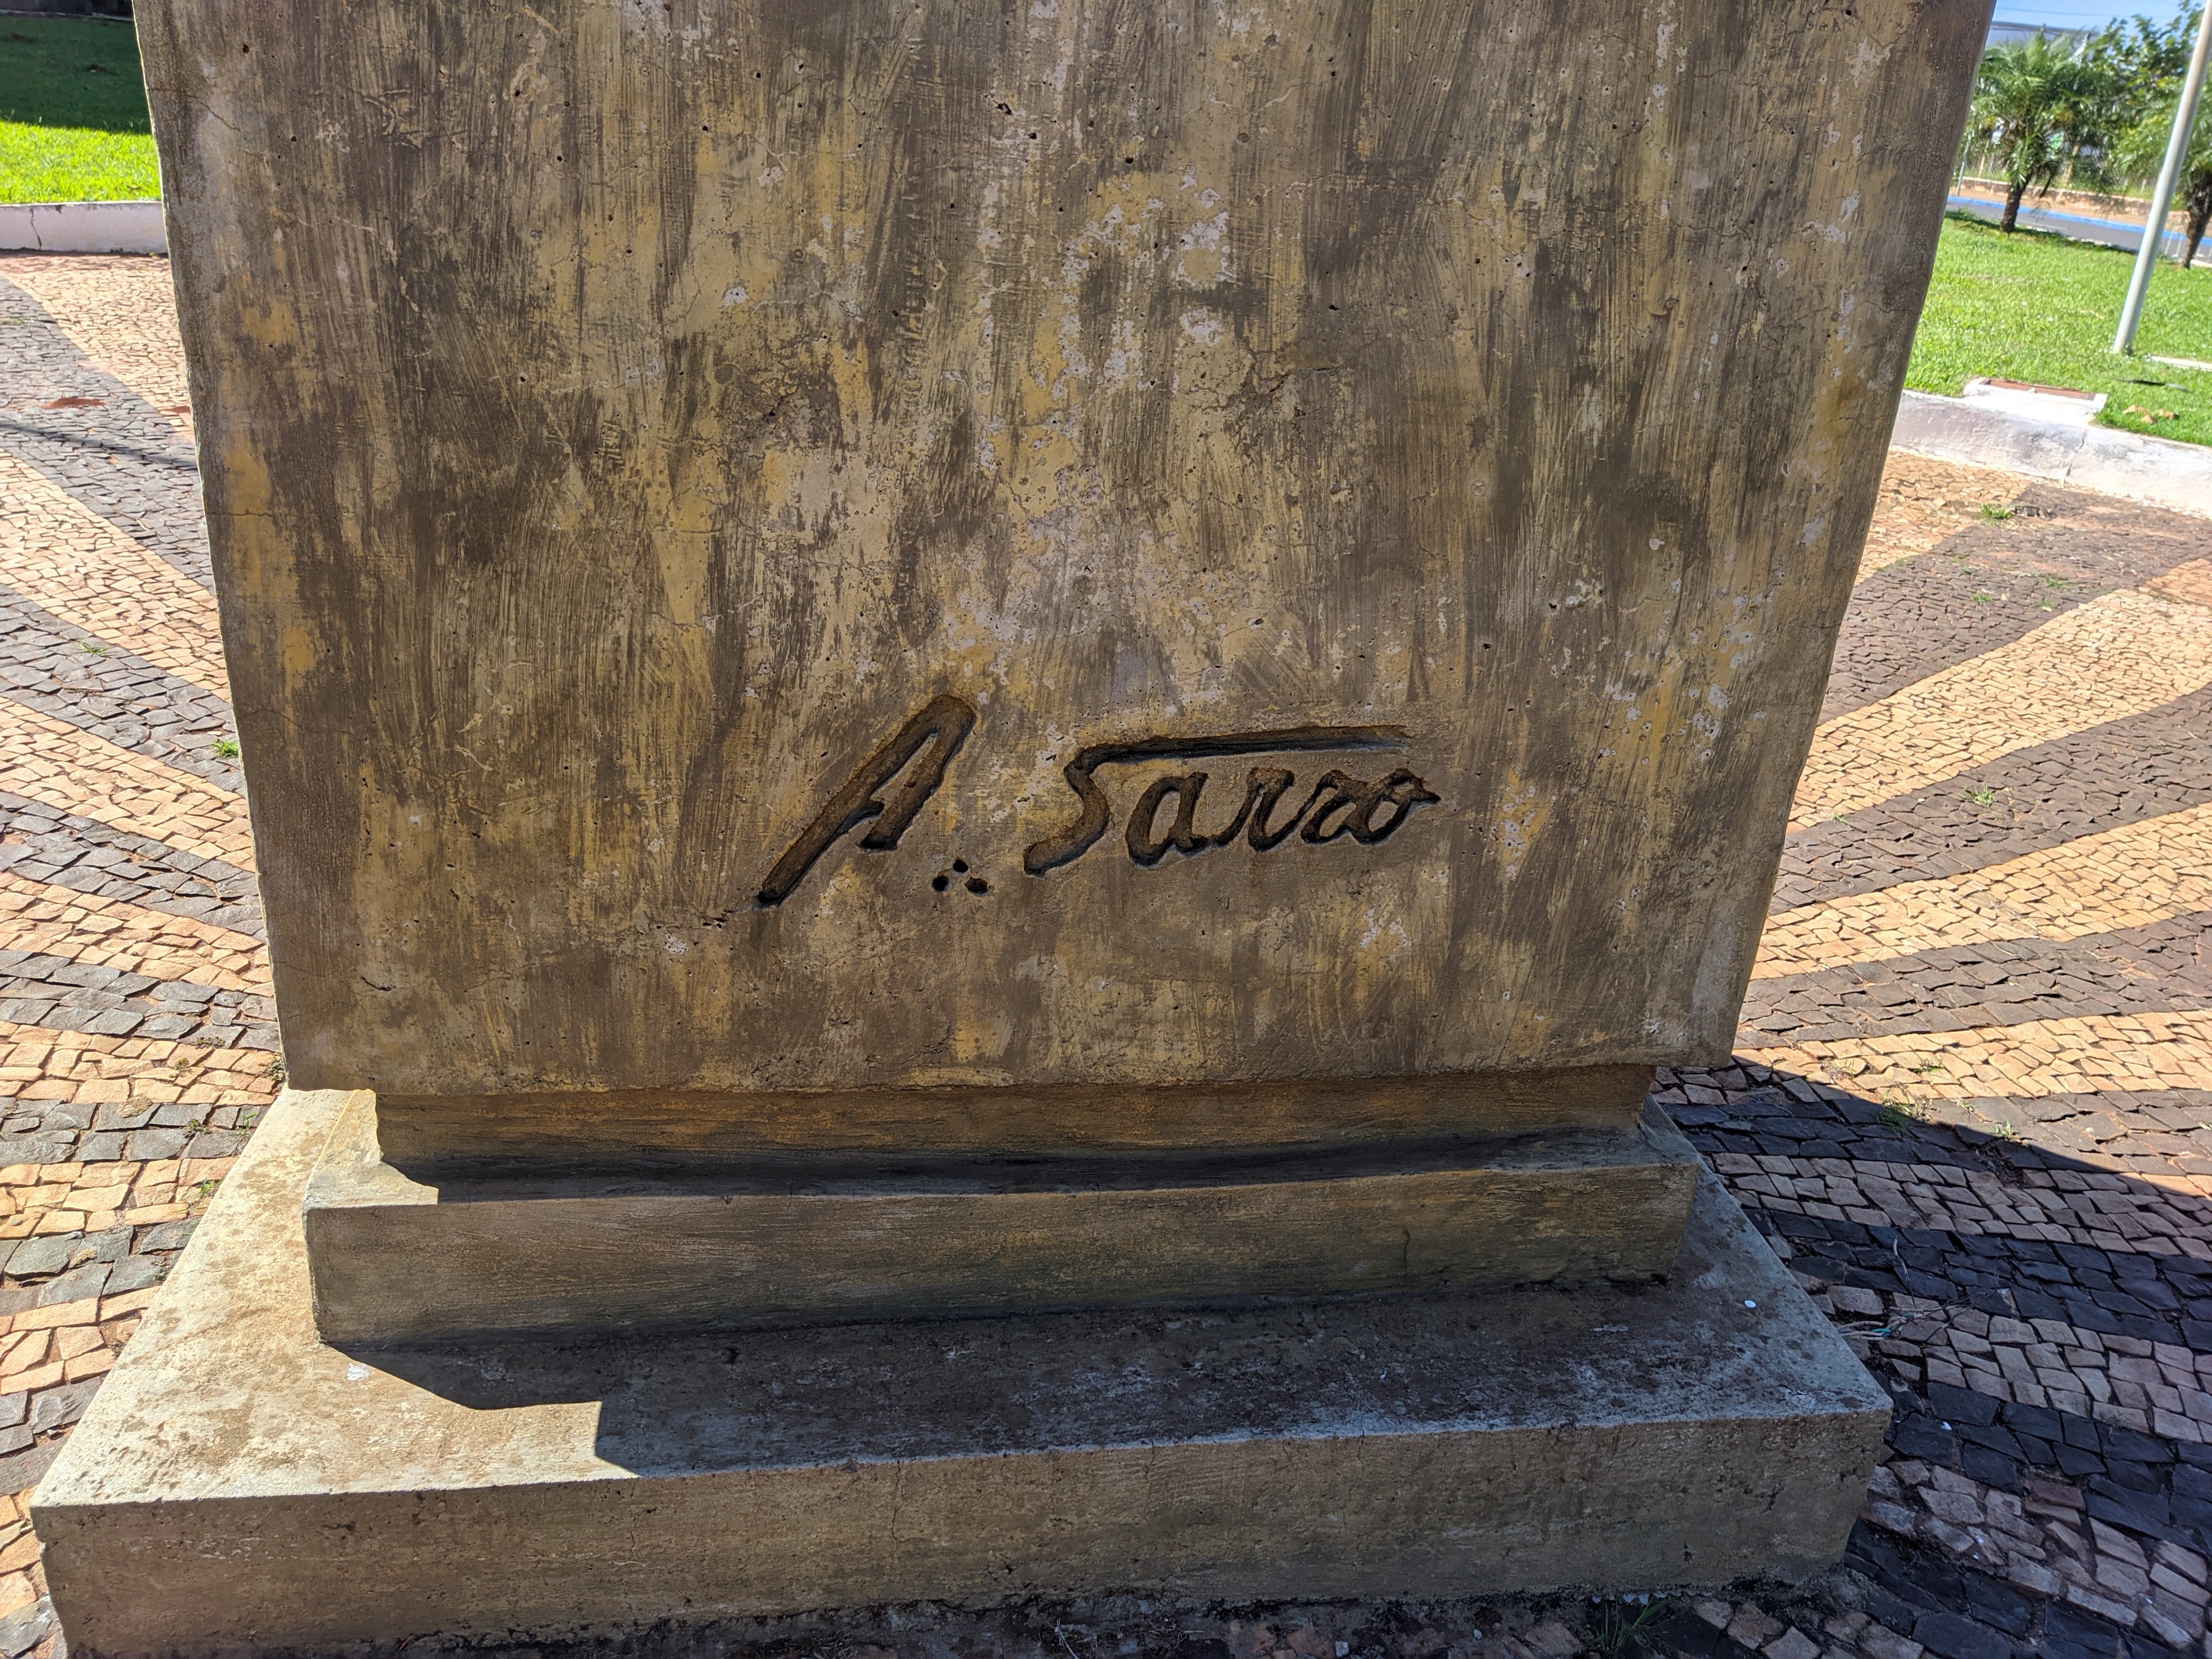
Signature of: adélio sarro